Question: What is the potential diagnosis?
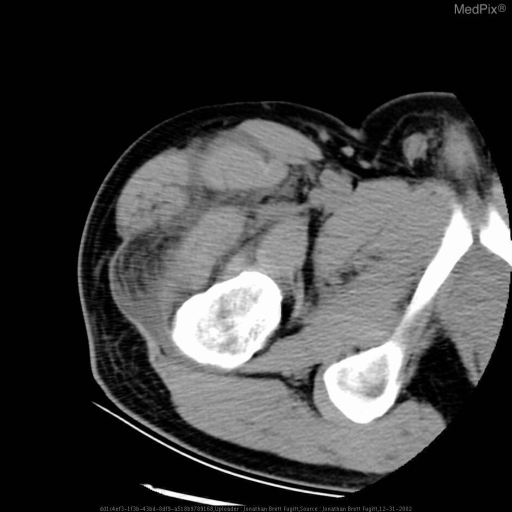
Answer: The possible diagnosis includes Necrotizing fasciitis
Cellulitis
Hemorrhage
Myositis
Large DVT.